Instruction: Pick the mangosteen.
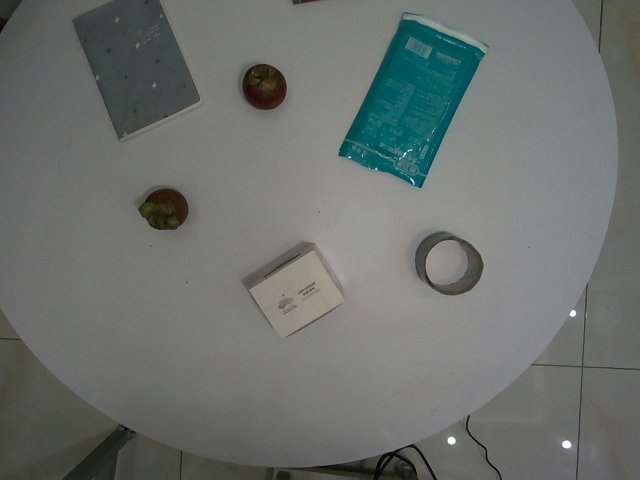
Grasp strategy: vertical